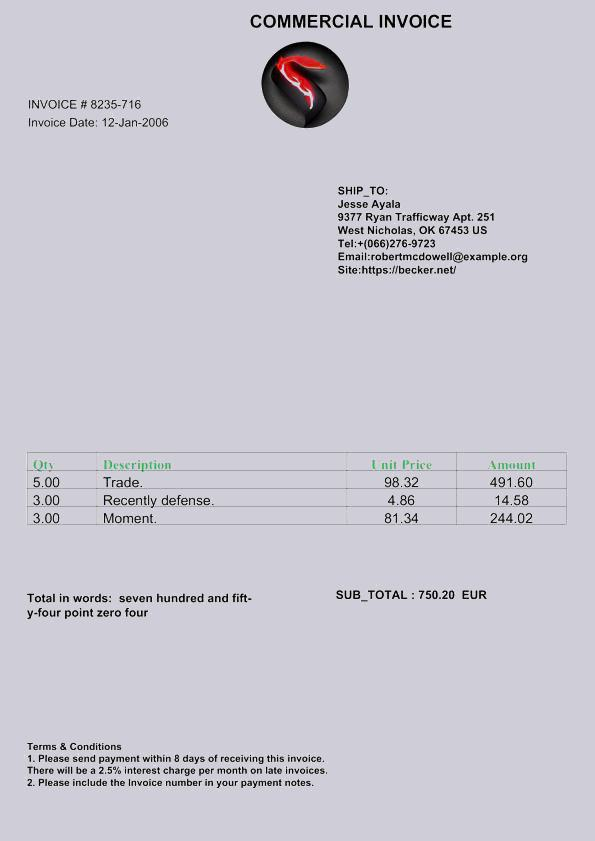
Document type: Invoice